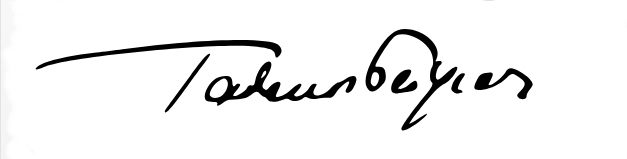
Signature of: tadeusz peiper